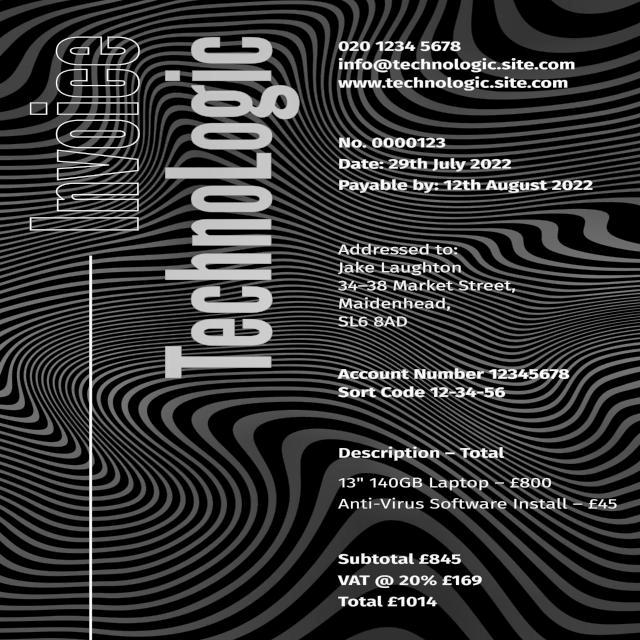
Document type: Invoice